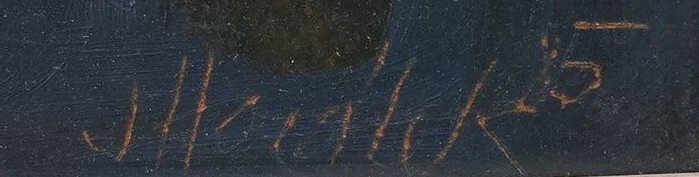
Signature of: jaroslav horálek